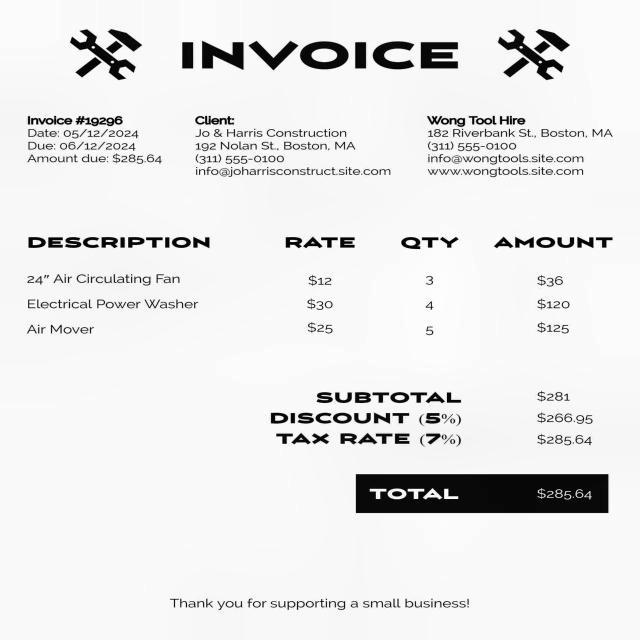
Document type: Invoice